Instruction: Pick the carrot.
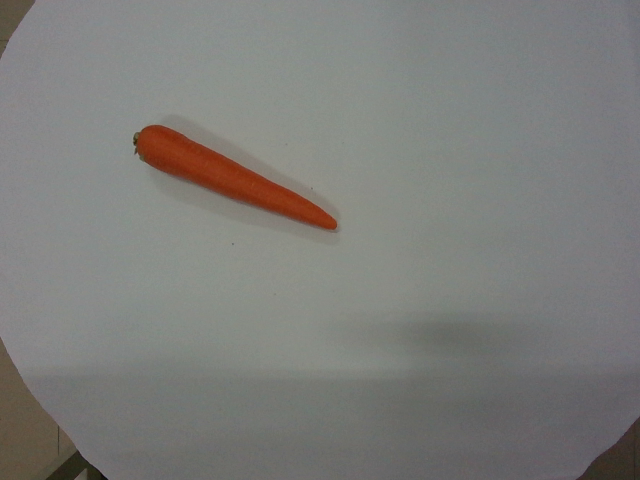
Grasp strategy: vertical